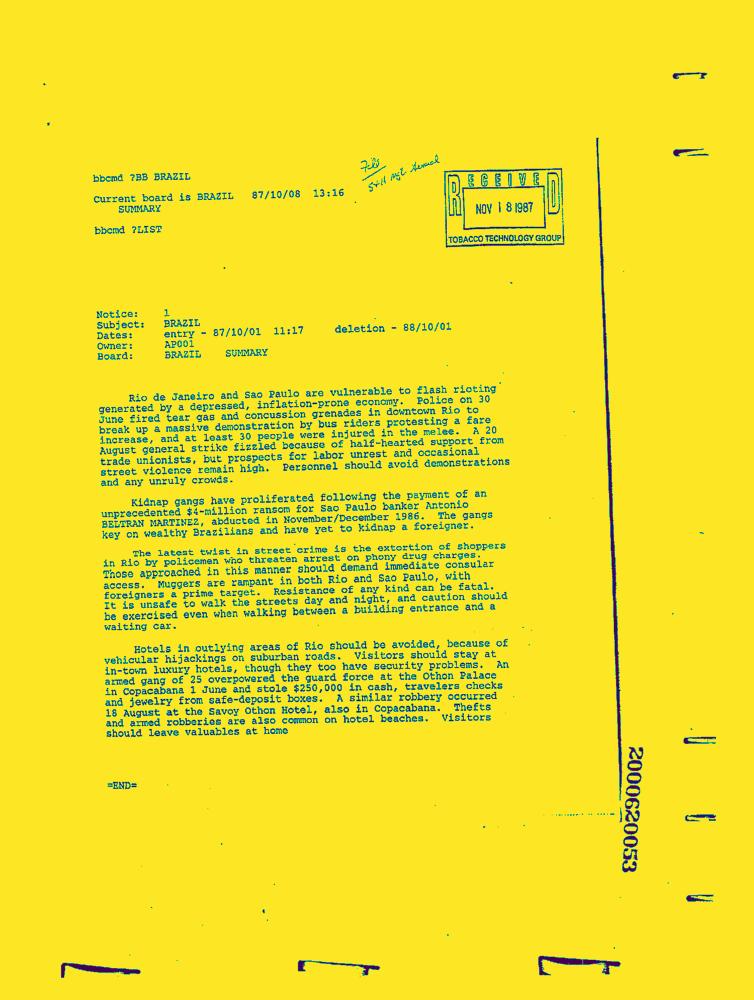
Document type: News-Article